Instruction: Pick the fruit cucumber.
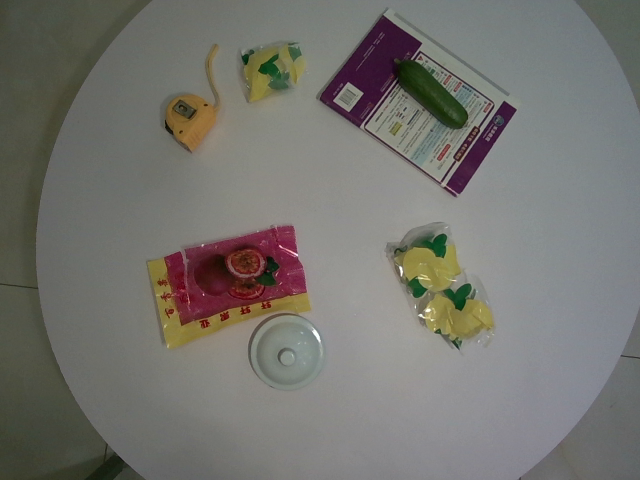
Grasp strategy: vertical